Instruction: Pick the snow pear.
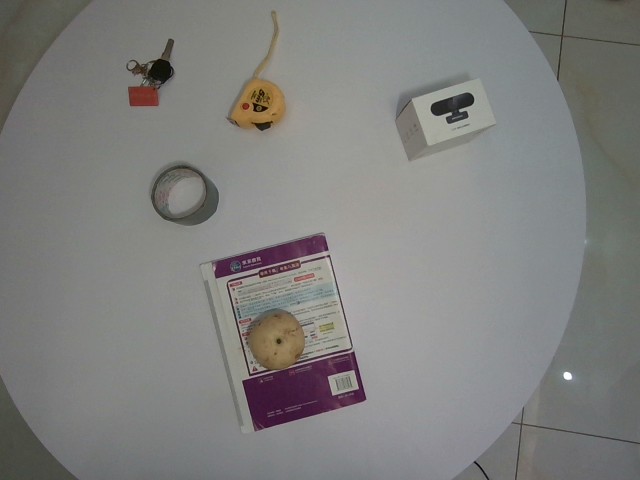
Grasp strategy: vertical